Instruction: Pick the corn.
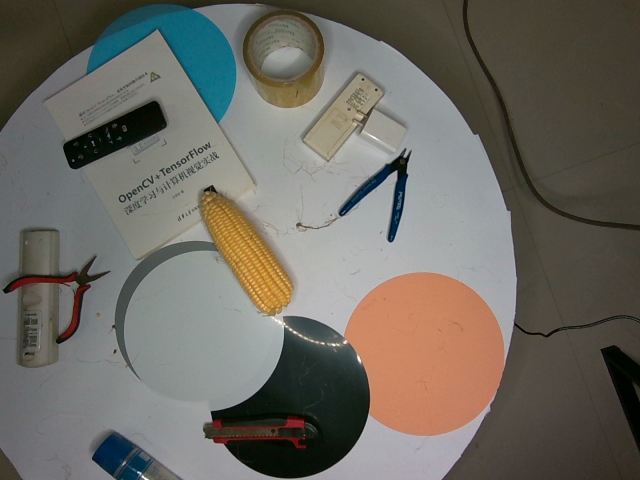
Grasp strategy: vertical